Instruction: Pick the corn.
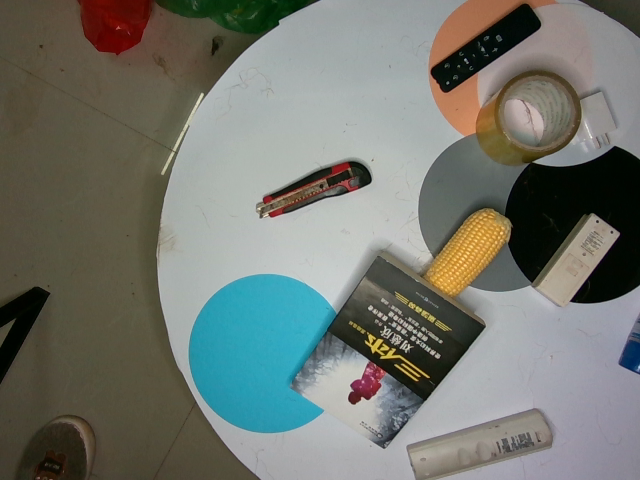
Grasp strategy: vertical